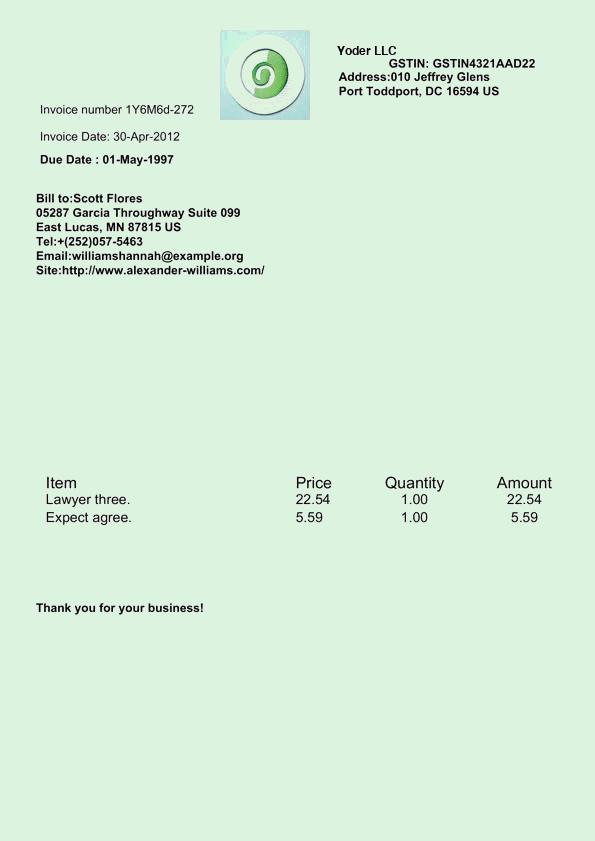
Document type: Invoice